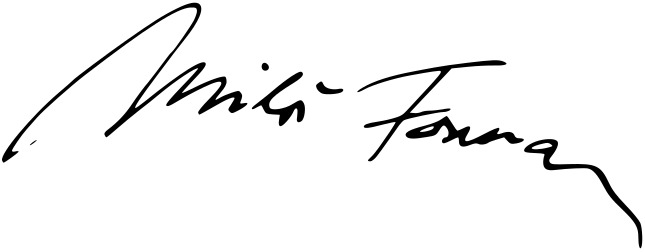
Signature of: miloš forman